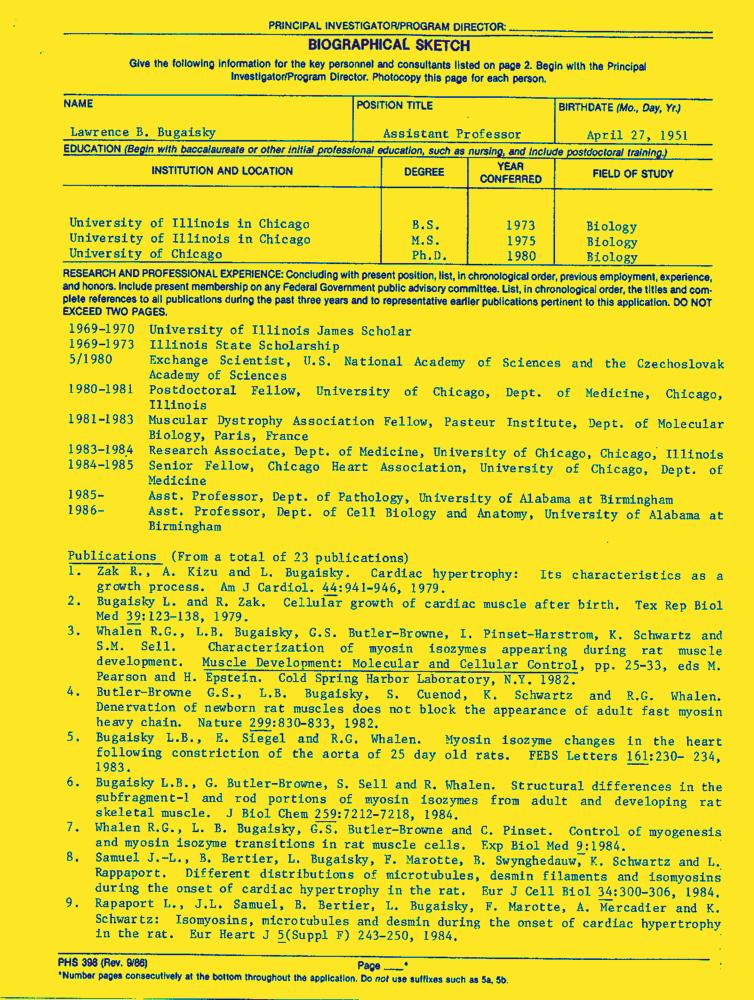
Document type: Resume-Doc